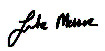
Signature of: luke messer